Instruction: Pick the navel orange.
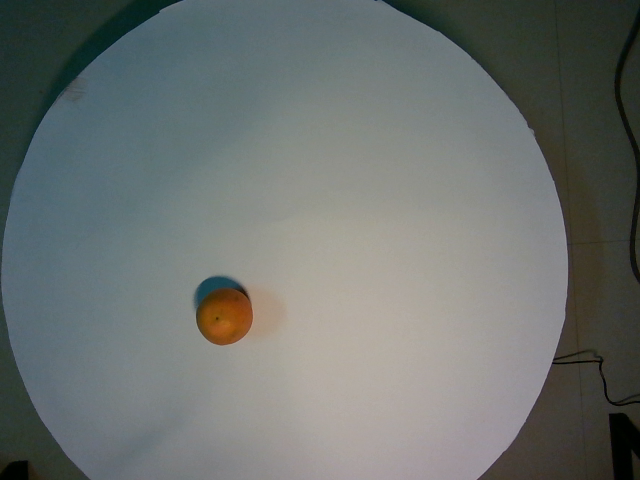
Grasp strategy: vertical